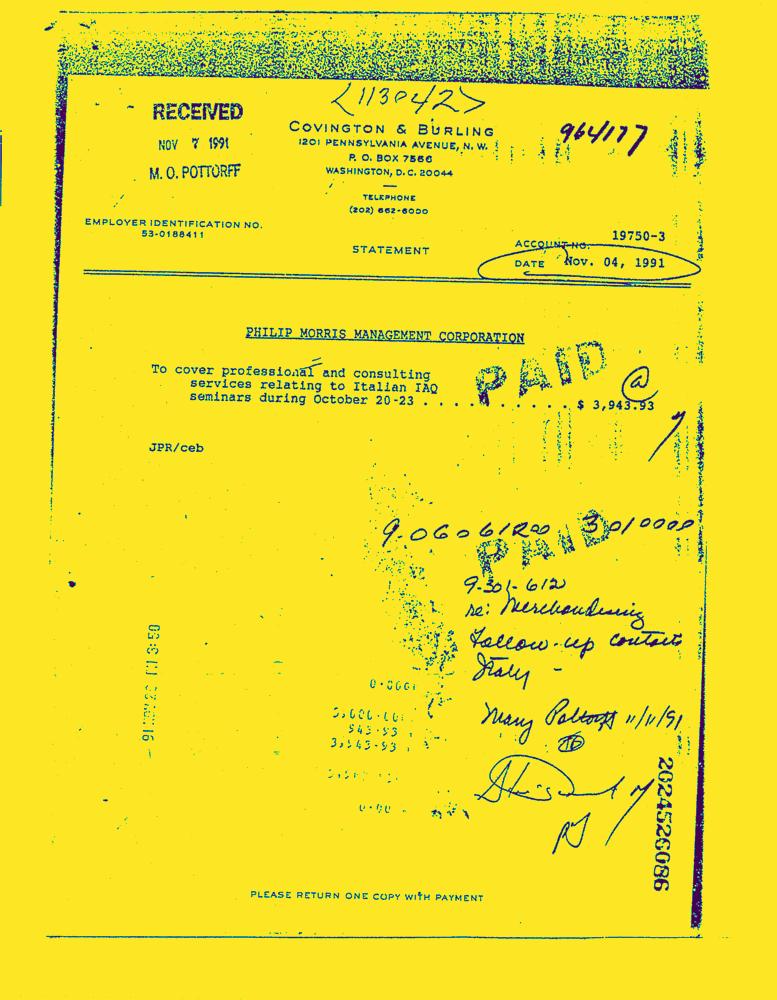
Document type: Invoice-Doc